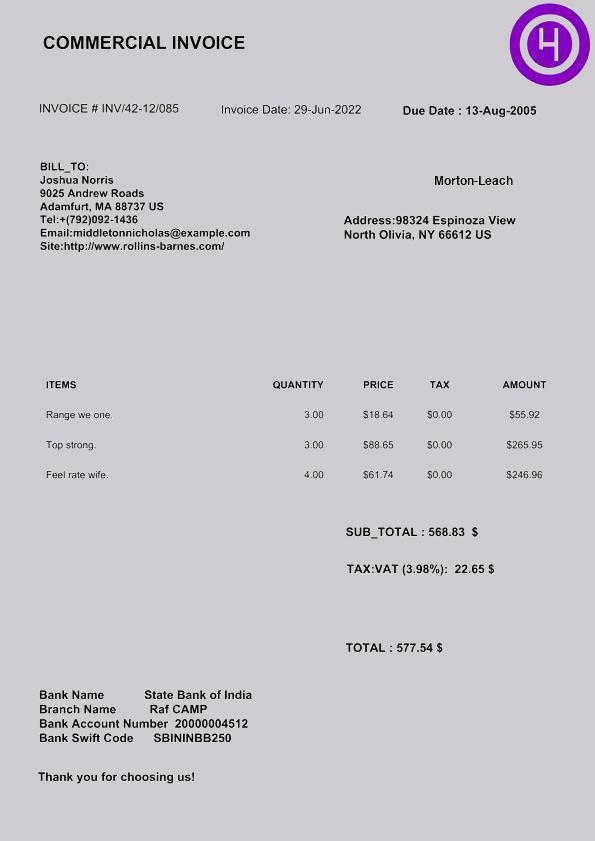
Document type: Invoice